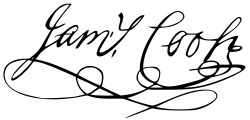
Signature of: james cook